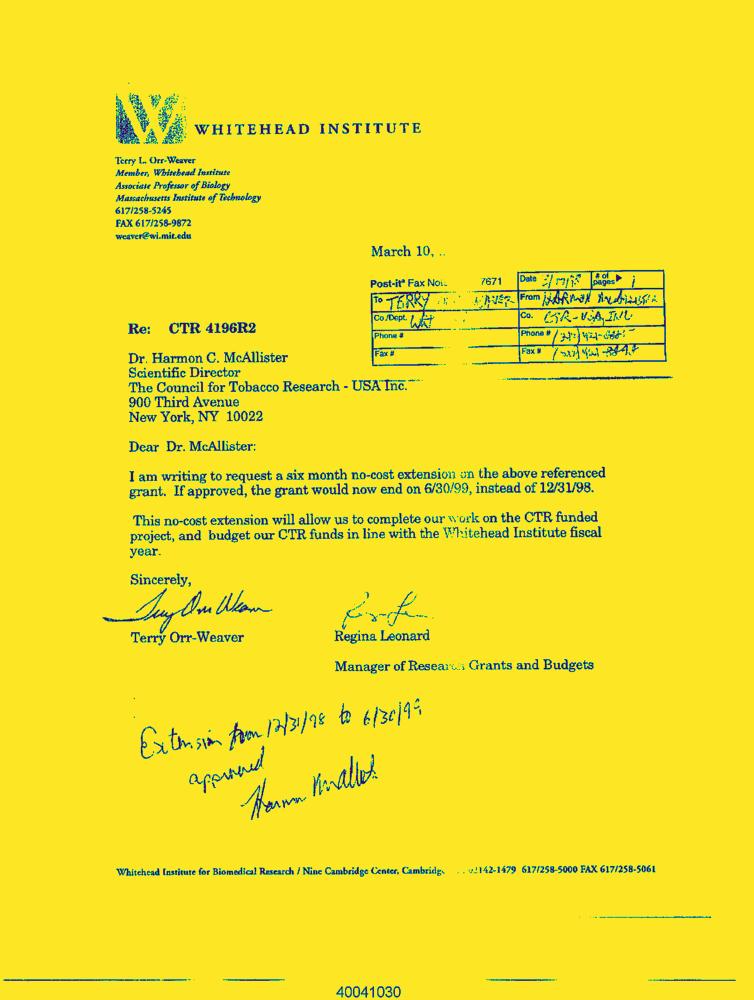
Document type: Letter-Doc